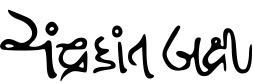
Signature of: chandrakant bakshi